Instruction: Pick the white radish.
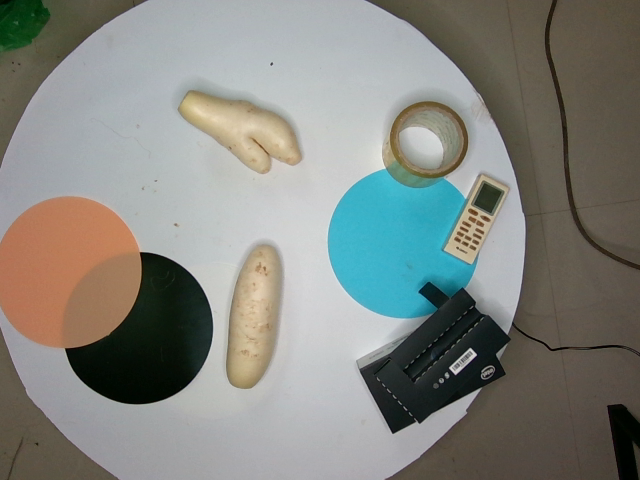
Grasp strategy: vertical